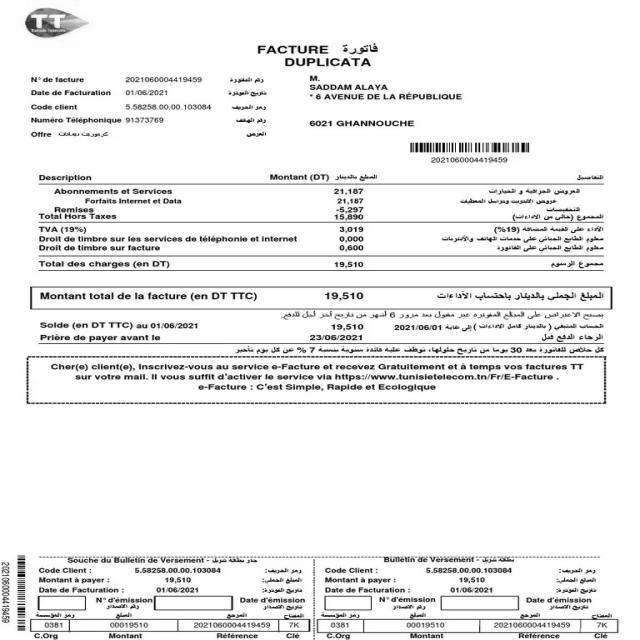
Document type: Invoice